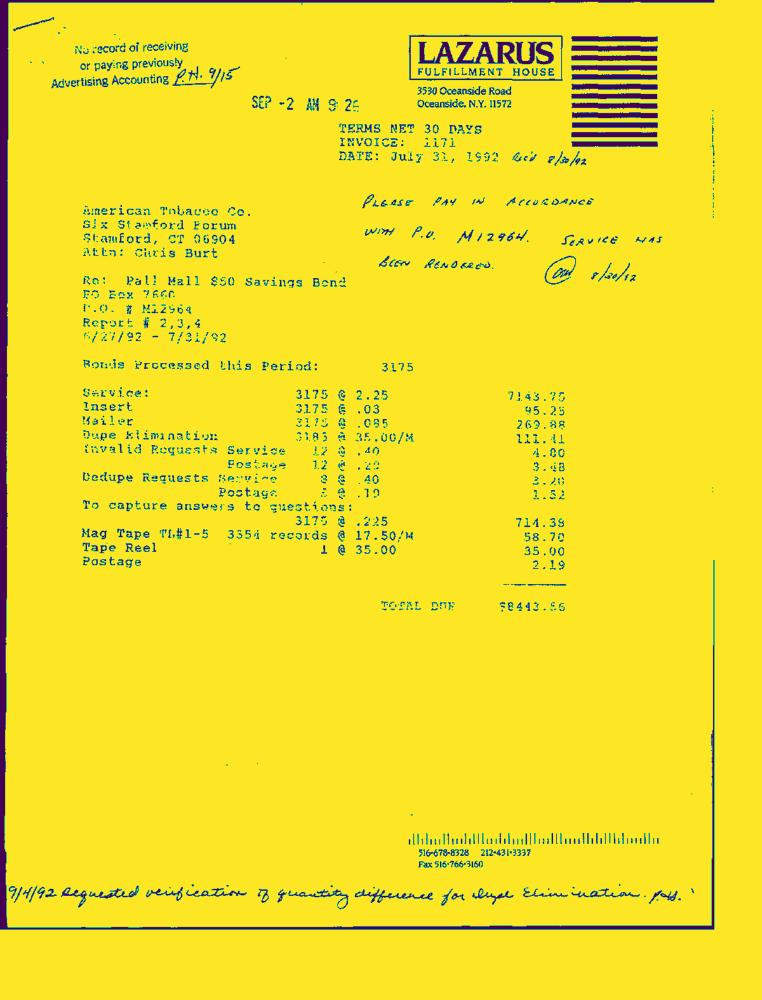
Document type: Invoice-Doc